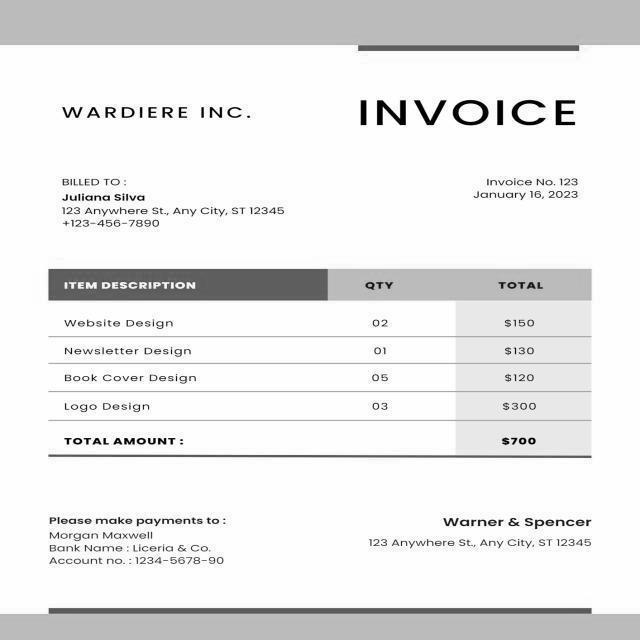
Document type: Invoice